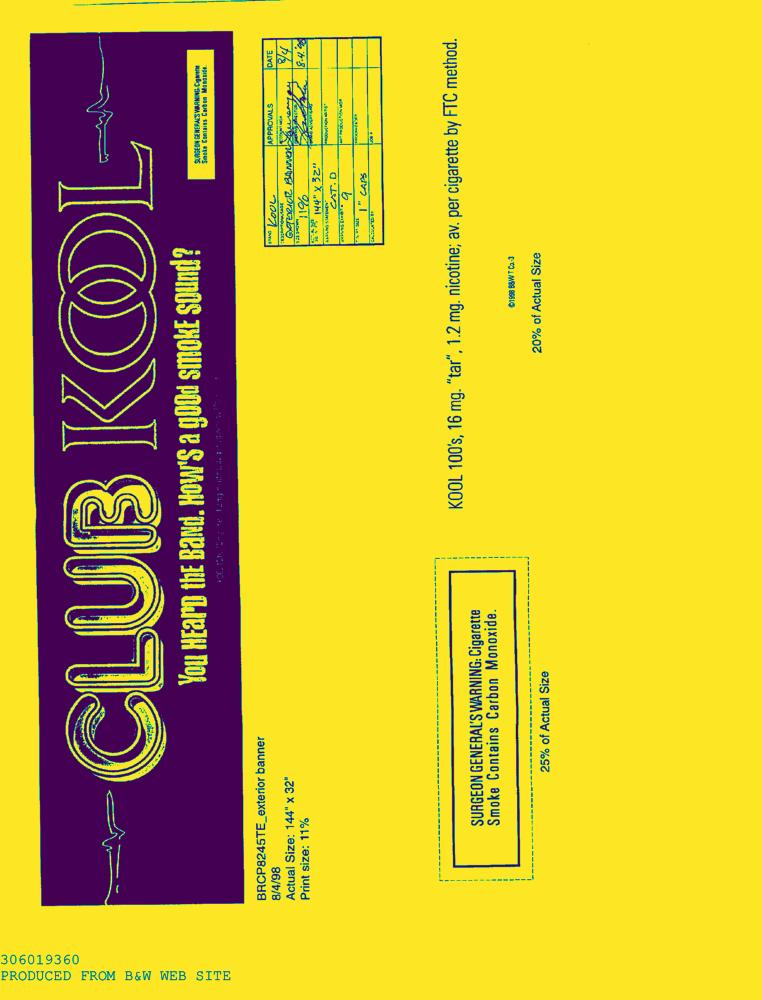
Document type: AD